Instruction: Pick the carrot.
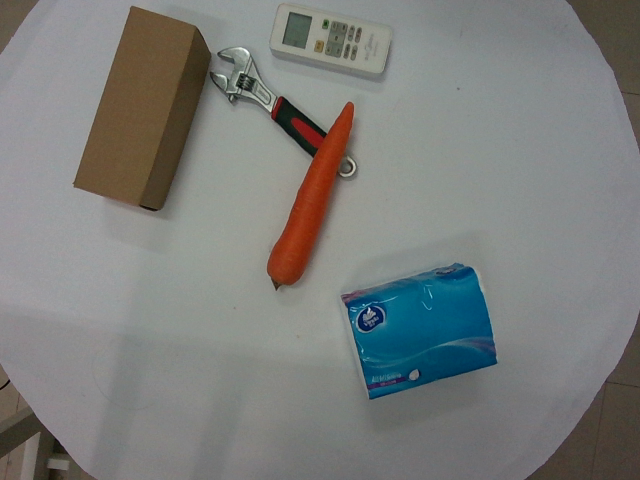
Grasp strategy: vertical